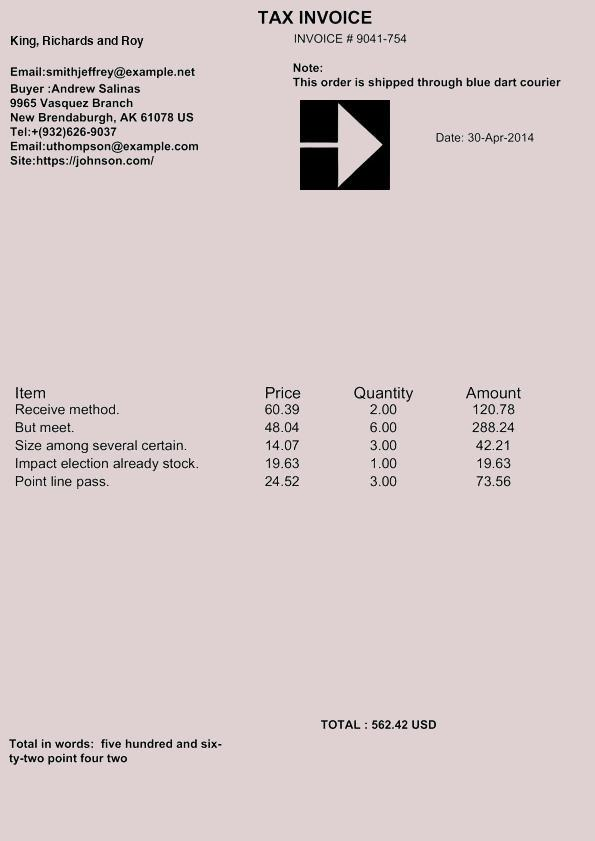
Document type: Invoice